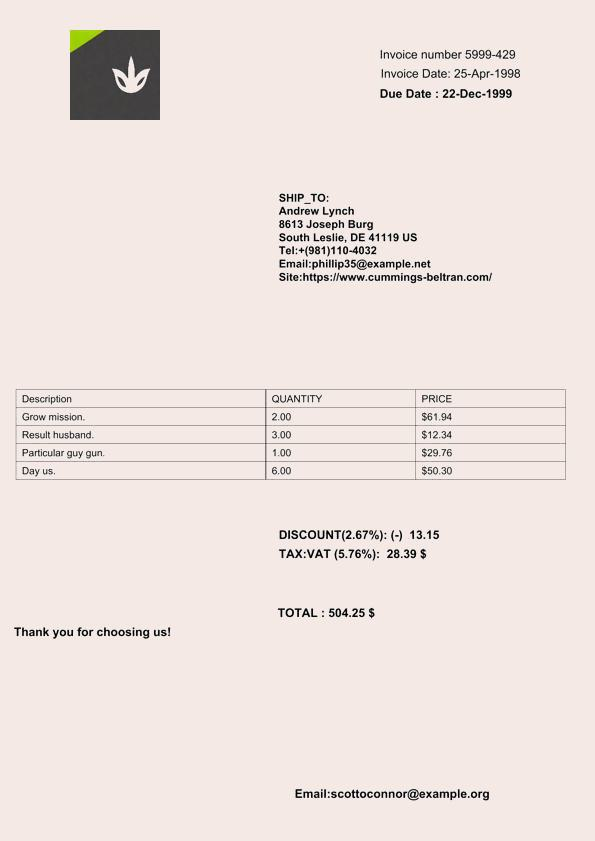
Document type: Invoice